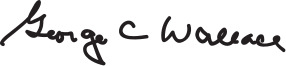
Signature of: george wallace